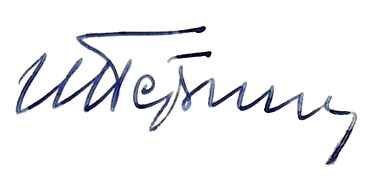
Signature of: ivan pstygo